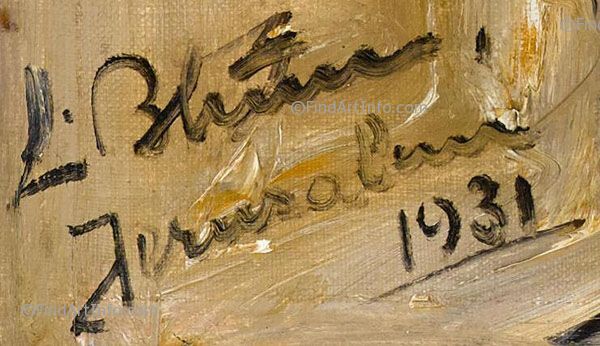
Signature of: ludwig blum